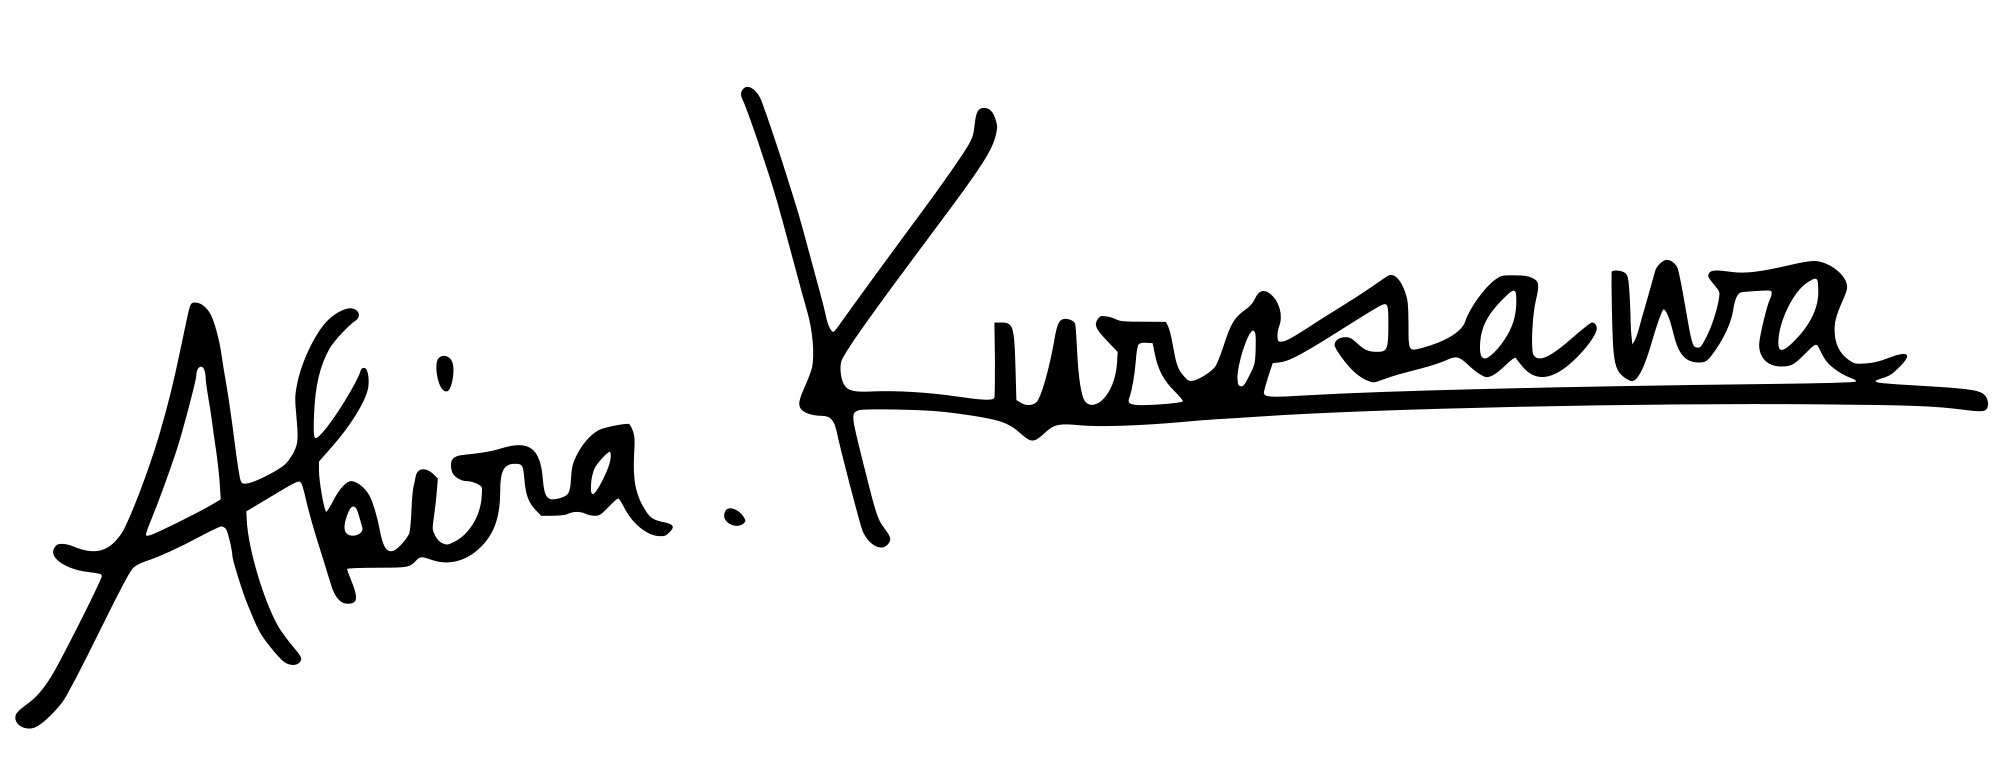
Signature of: akira kurosawa